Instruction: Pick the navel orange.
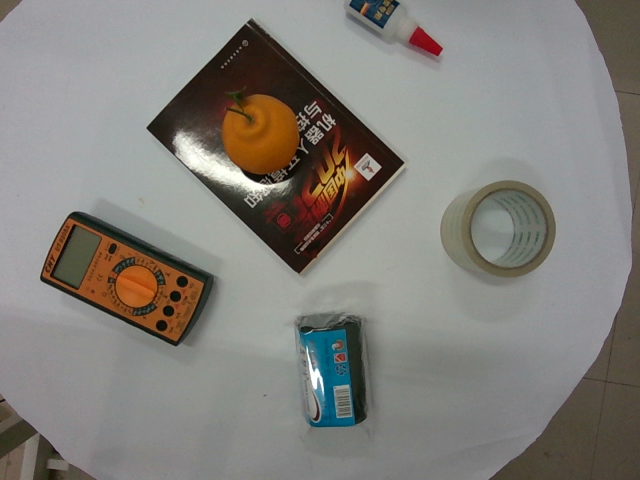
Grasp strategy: vertical